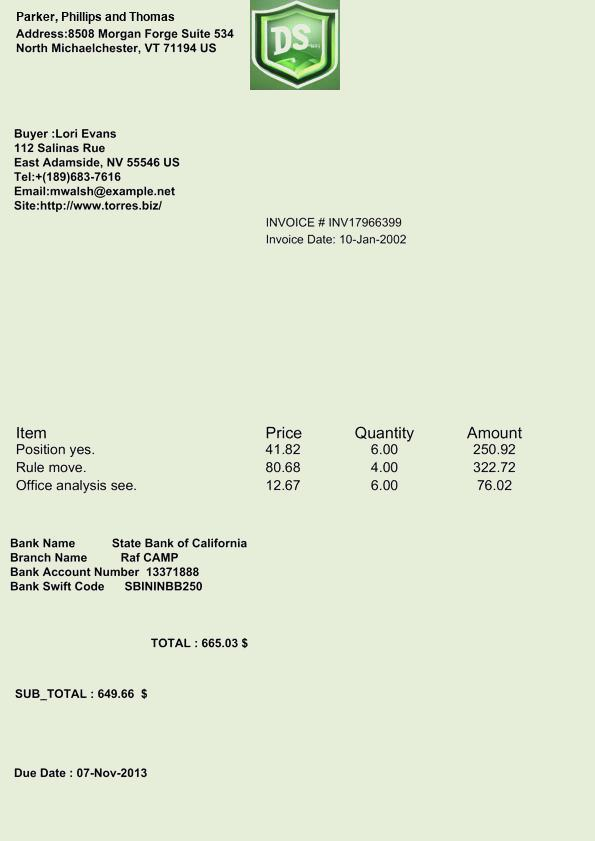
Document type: Invoice